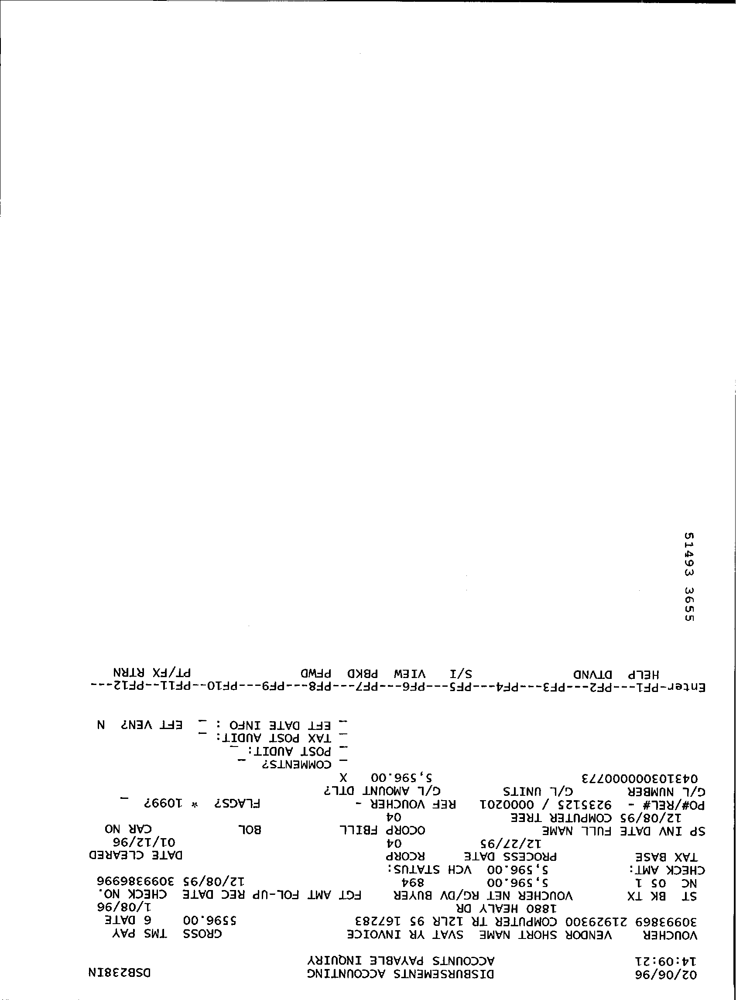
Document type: Invoice